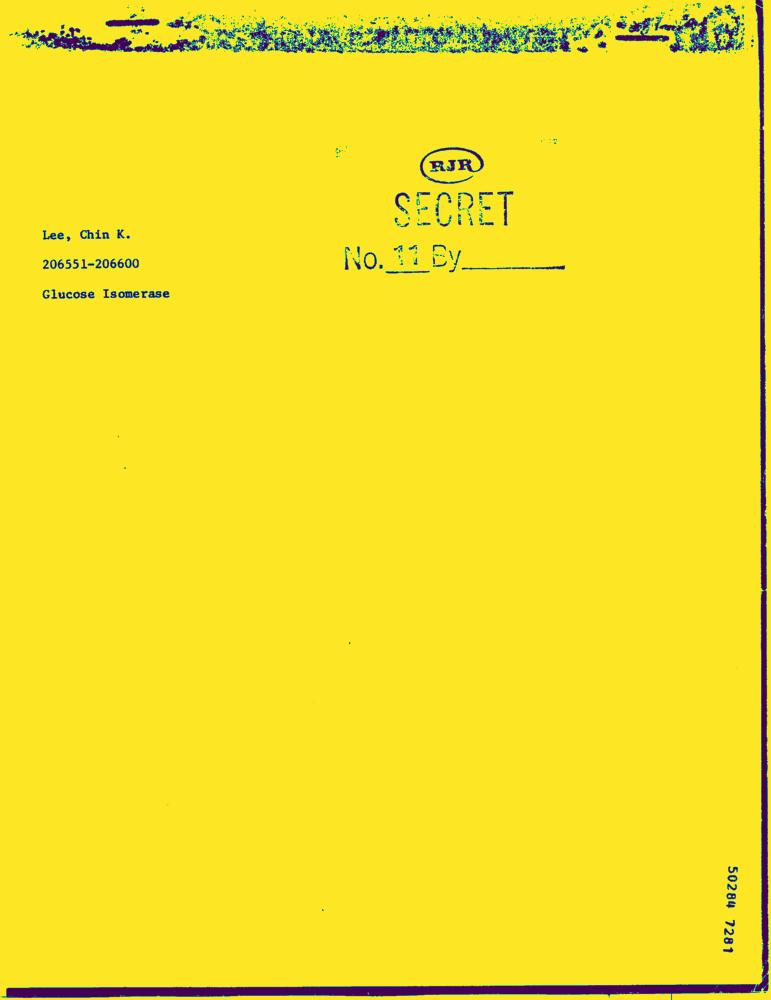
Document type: Hand-Written